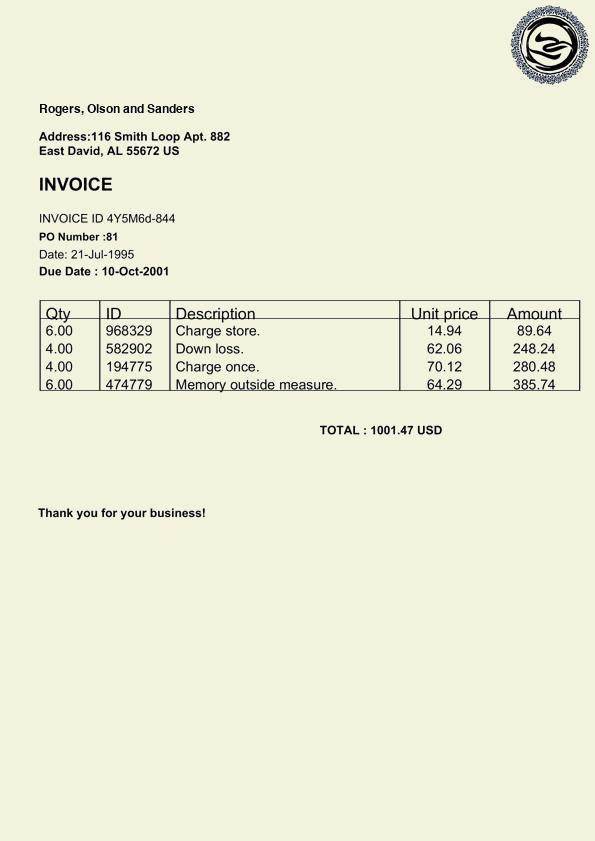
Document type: Invoice